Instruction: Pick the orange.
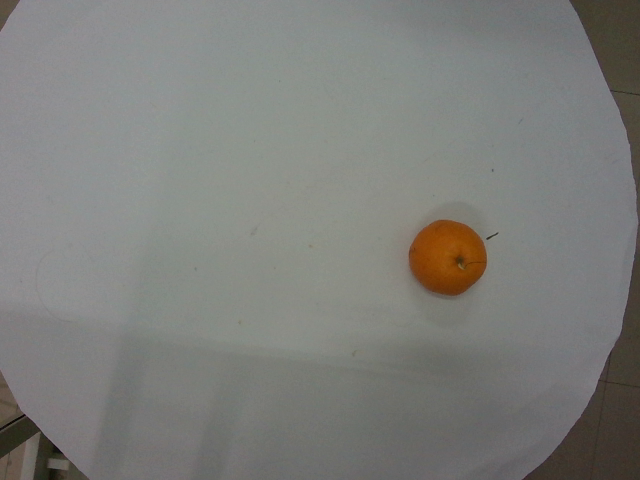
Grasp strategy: vertical